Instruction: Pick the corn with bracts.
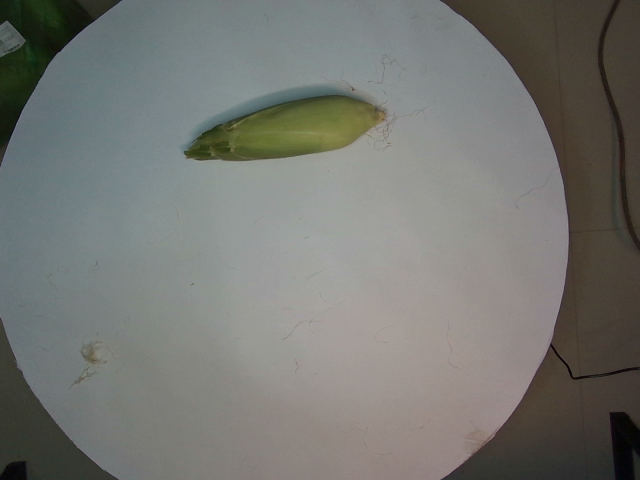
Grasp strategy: vertical